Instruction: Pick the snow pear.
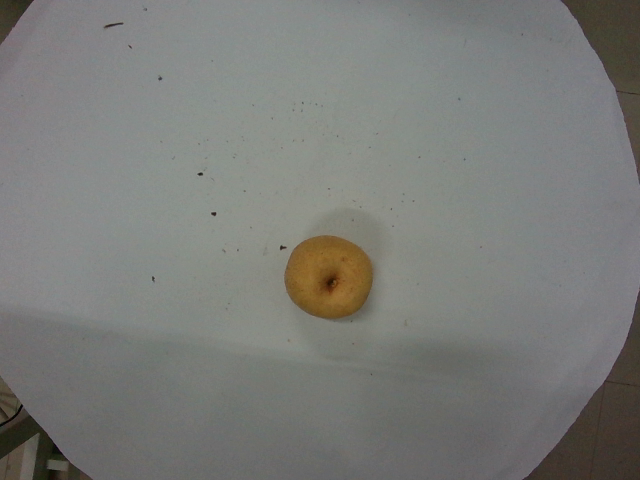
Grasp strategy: vertical